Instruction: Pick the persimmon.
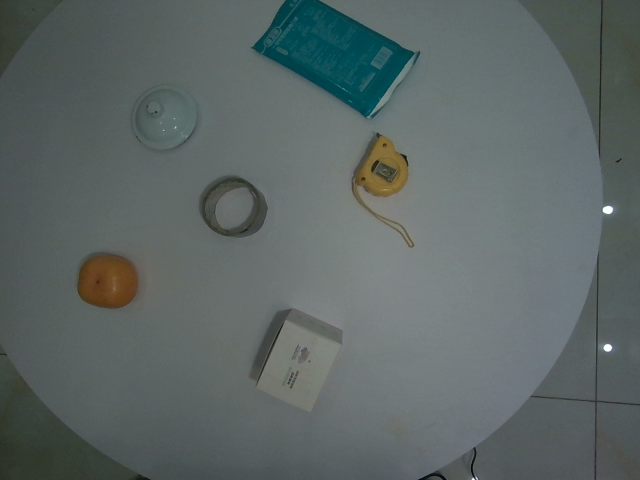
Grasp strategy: vertical